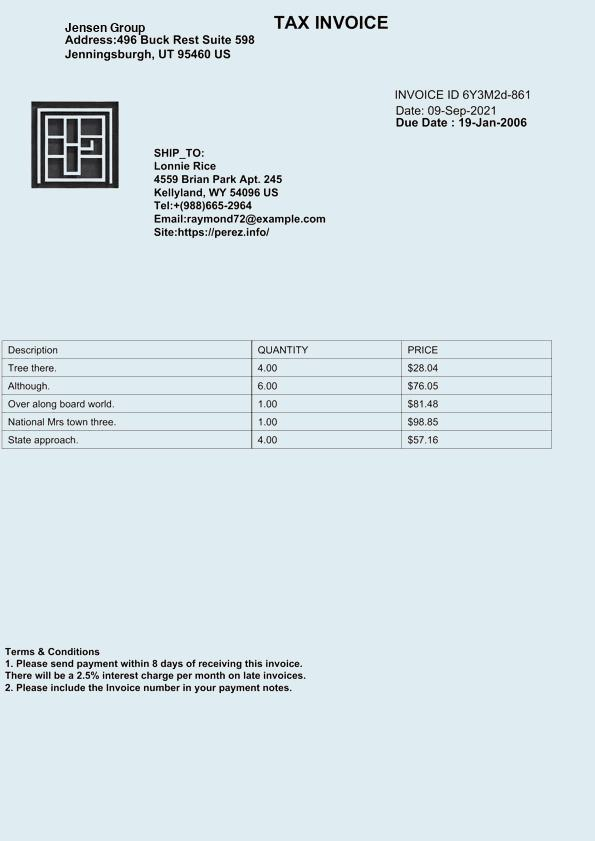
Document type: Invoice